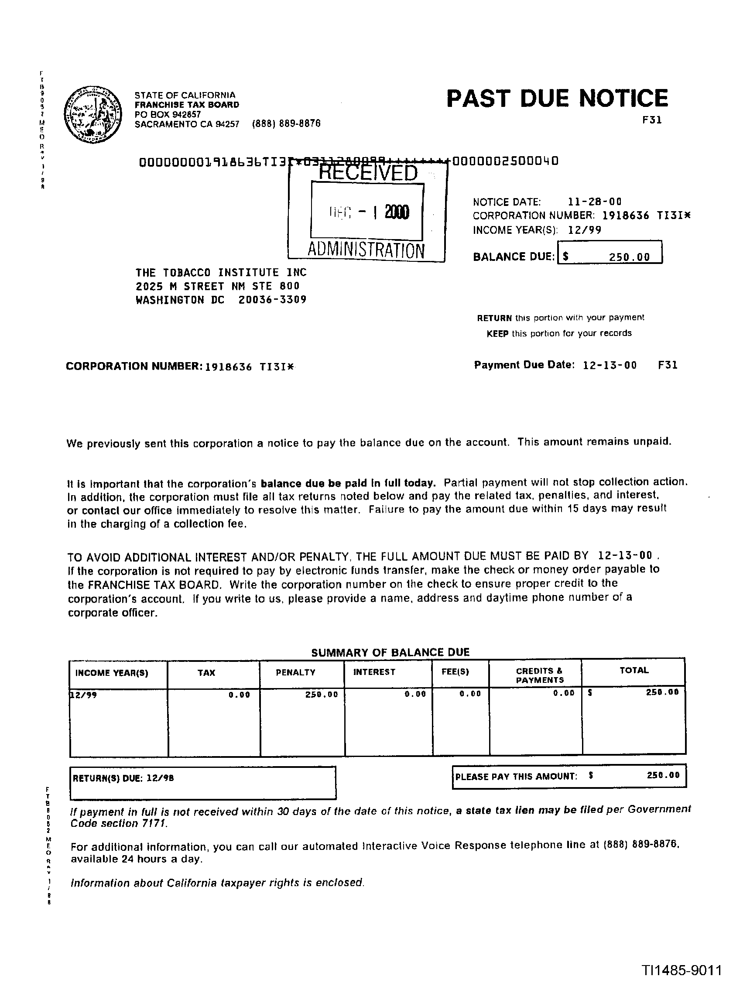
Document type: Invoice